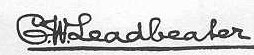
Signature of: charles webster leadbeater